Question: Describe the condition in detail:
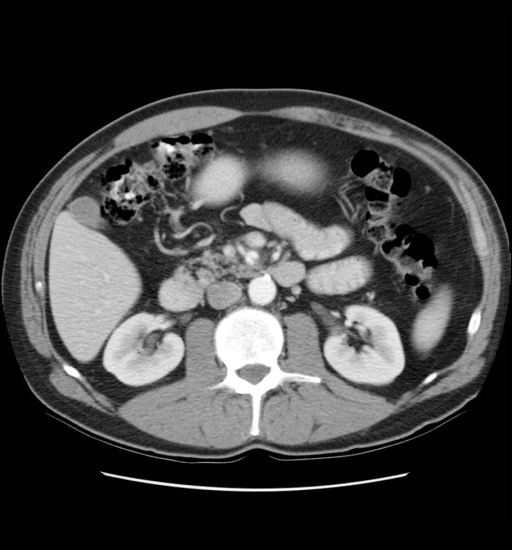
Answer: The disease is discussed as: The superior mesenteric artery (SMA) arises approximately 1 cm below the celiac artery and runs inferiorly toward the cecum, terminating as the ileocolic artery. Along the way, it gives rise to the inferior pancreaticoduodenal artery, several jejunal and ileal branches, the middle colic artery, and the right colic artery.  Complete or partial occlusion of the SMA leads to acute mesenteric ischemia, with a mortality rate of 60-70%.   There are four major causes of acute mesenteric ischemia: 1) SMA embolism (50%); 2) SMA thrombosis (15-25%); 3) Mesenteric venous thrombosis (5%); 4) Nonocclusive ischemia (20 to 30 percent). ,   The SMA is particularly susceptible to embolic events of cardiac origin, due to it’s relatively large caliber, and narrow take-off angle from the descending aorta.   The embolus usually lodges 3 to 10 cm distal to the origin of the SMA, in a tapered segment distal to the take off of the middle colic artery.  In general, the clinical presentation of acute mesenteric ischemia is limited to sudden onset of pain, pain out of proportion to physical findings, and possibly some nausea and/or vomiting.  The laboratory findings are non-specific.  Radiographically, mesenteric angiography remains the gold standard diagnostic study for mesenteric arterial ischemia.  Plain fim radiography of the abdomen is non-specific, and in 25% of all cases, will be normal.   The use of traditional CT (with contrast) for the detection of mesenteric ischemia is limited by the ability of the radiologist to distinguish areas of decreased opacity distal to site of obstruction.  One small study demonstrated a sensitivity of 64% and specificity of 92%.     MRA and Multi detector row CT (MDCT) hold promise as viable tools to evaluate mesenteric arteries, however no comparison studies are available for study.  Angiography therefore remains the gold standard.Treatment of mesenteric arterial embolism, traditionally, has been early surgical laparotomy with embolectomy.  Intra-operative palpation for SMA pulses is performed and the small bowel is carefully examined for areas of persistent ischemia, which are resected.  A "second look" laparotomy within the next 24 to 48 hours may be necessary to resect additional ischemic or gangrenous bowel.  A less well-established approach (which was used initially in this case) is local infusion of thrombolytic therapy, which has been successful in a number of reports. , ,  Thrombolytic therapy should only be considered in patients who can undergo angiography within eight hours of the onset of abdominal pain, and who do not have clinical evidence of bowel necrosis or other contraindications to thrombolytic therapy.  Surgical exploration is mandatory in patients who do not demonstrate clot lysis within four hours or develop evidence of progressive ischemia. Despite success in case series, the long-term reocclusion rate after thrombolytic therapy has not been well studied.  Long term treatment is aimed at limiting the chance of recurrence and usually requires the use of Warfarin.